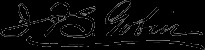
Signature of: john p s gobin